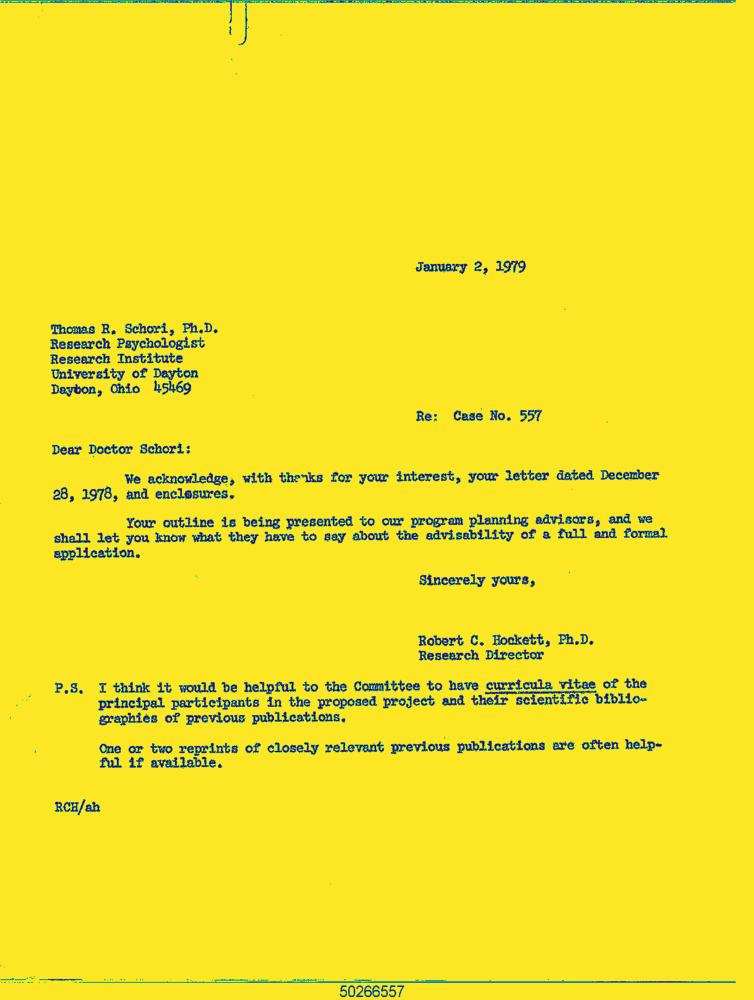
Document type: Letter-Doc